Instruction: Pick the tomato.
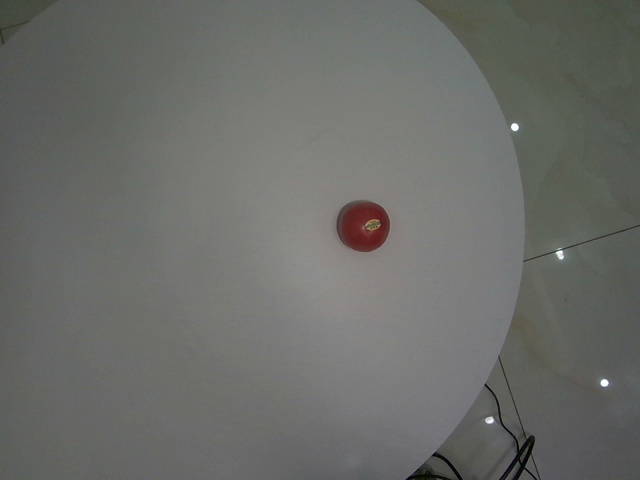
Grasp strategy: vertical